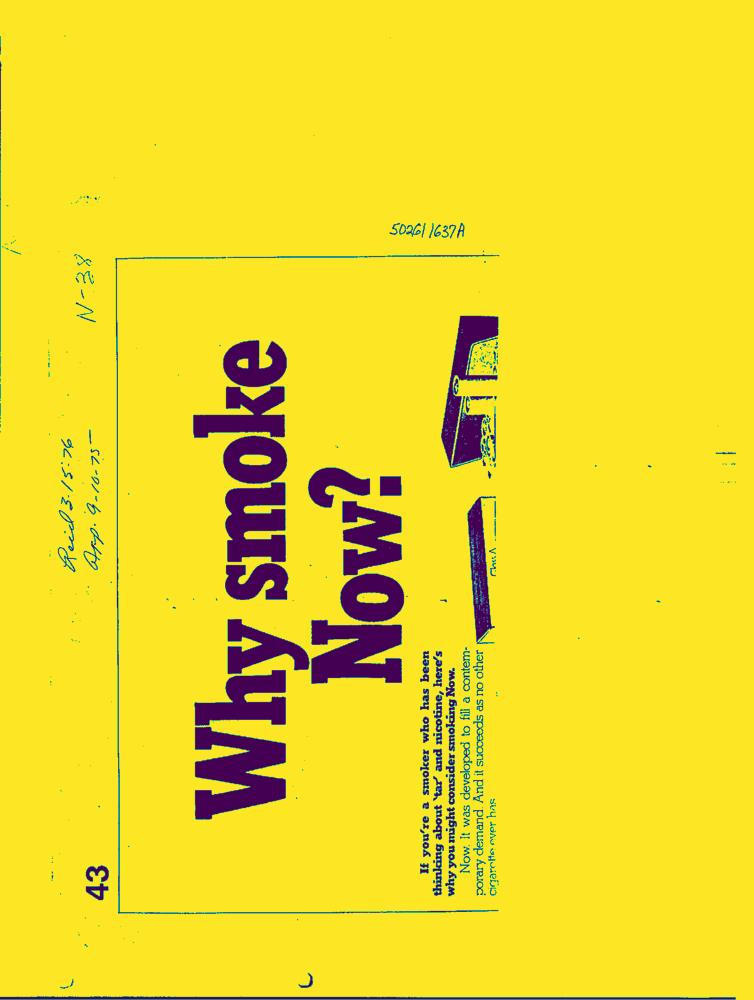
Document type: AD